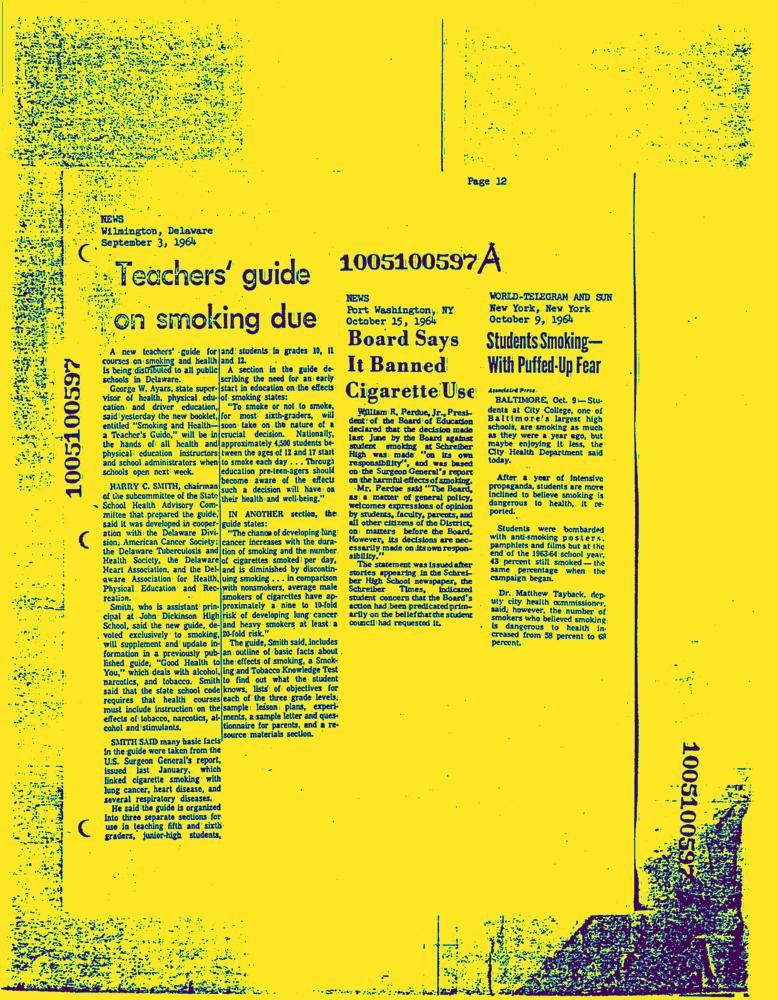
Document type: News-Article